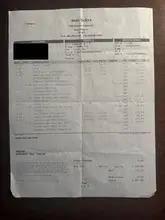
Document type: Invoice